Question: How is the history relevant to the case?
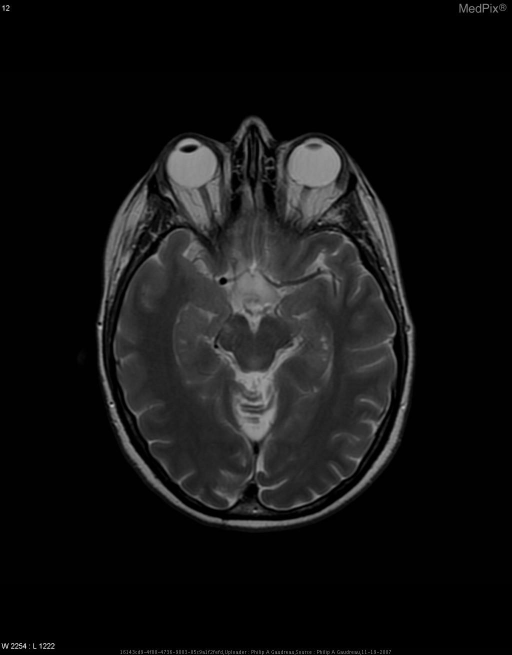
Answer: The patient's history of The patient presented with a history of slowly progressive decreased visual acuity. is key in understanding the case.